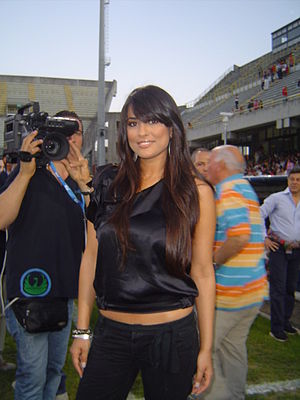
Italiano: Maria Mazza